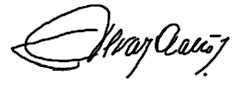
Signature of: alvar aalto